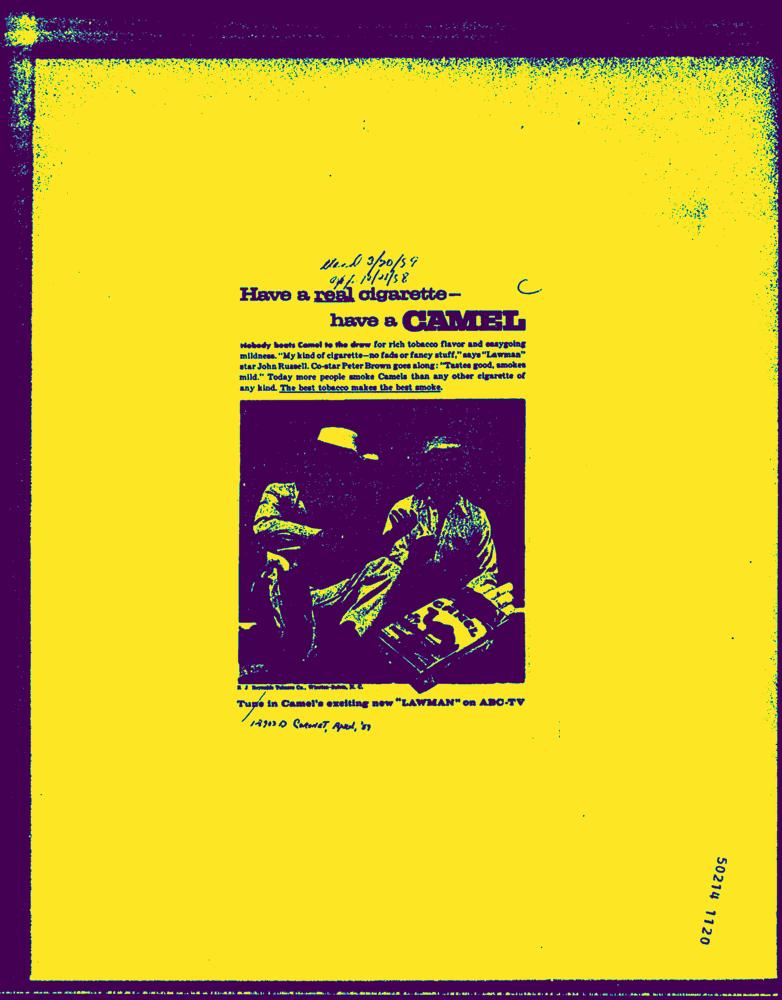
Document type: AD